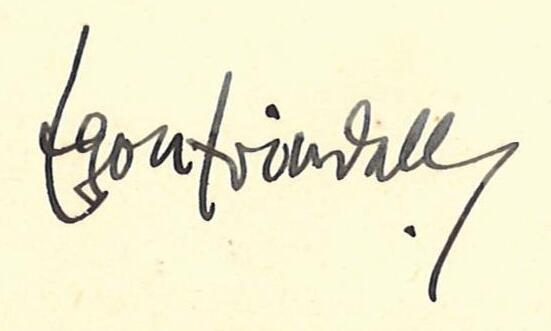
Signature of: egon friedell